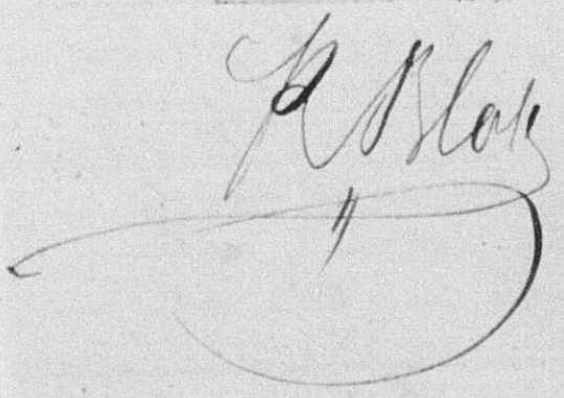
Signature of: reinier blok